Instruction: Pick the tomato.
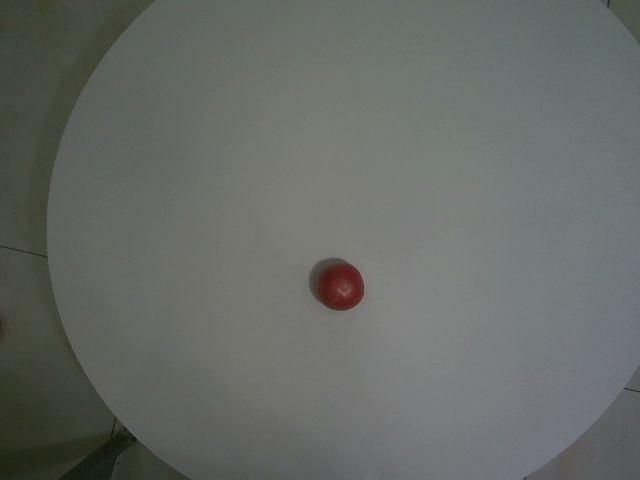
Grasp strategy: vertical